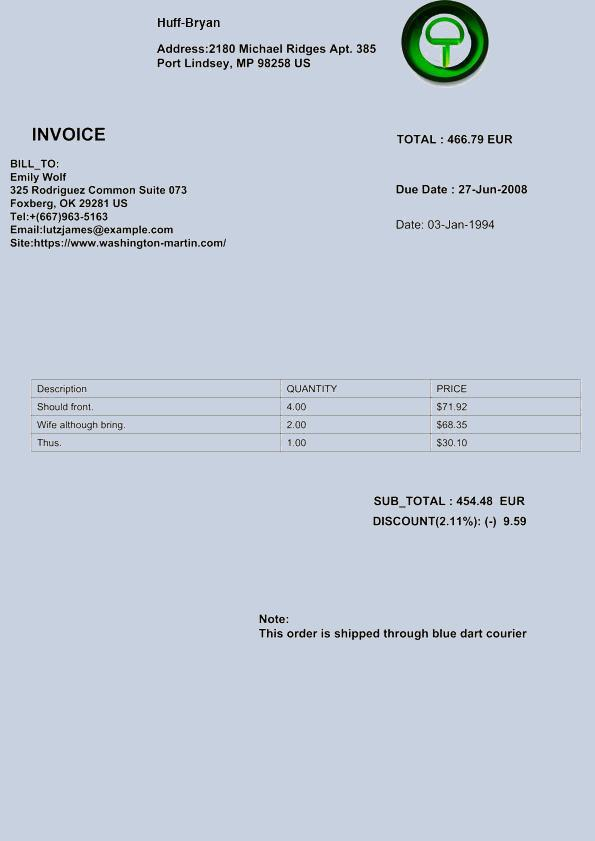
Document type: Invoice